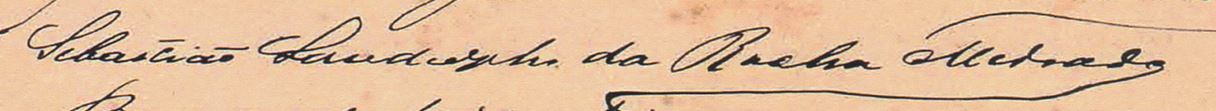
Signature of: sebastião landulfo da rocha medrado